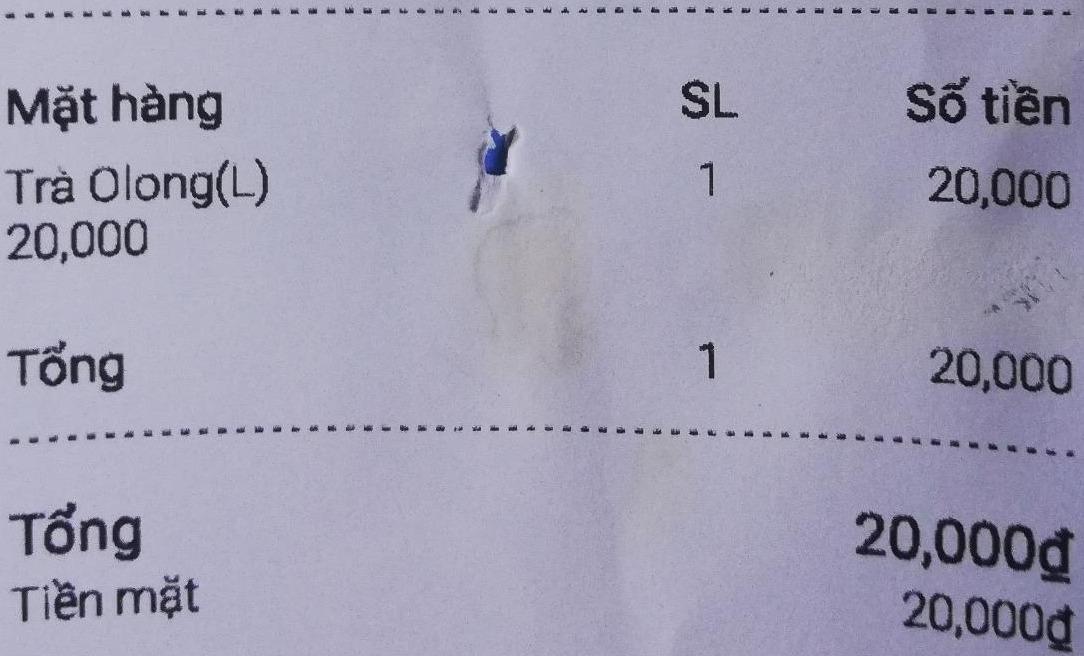
<table>
<tr>
<th>Mặt hàng</th>
<th>SL</th>
<th>Số tiền</th>
</tr>
<tr>
<td>Trà Olong(L)</td>
<td>1</td>
<td>20,000</td>
</tr>
<tr>
<td>20,000</td>
<td></td>
<td></td>
</tr>
<tr>
<td>Tổng</td>
<td>1</td>
<td>20,000</td>
</tr>
</table>

Tổng 20,000đ
Tiền mặt 20,000đ